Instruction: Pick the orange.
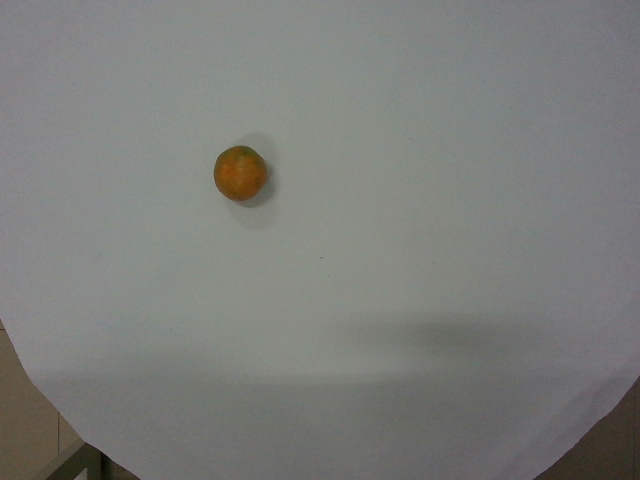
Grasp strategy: vertical